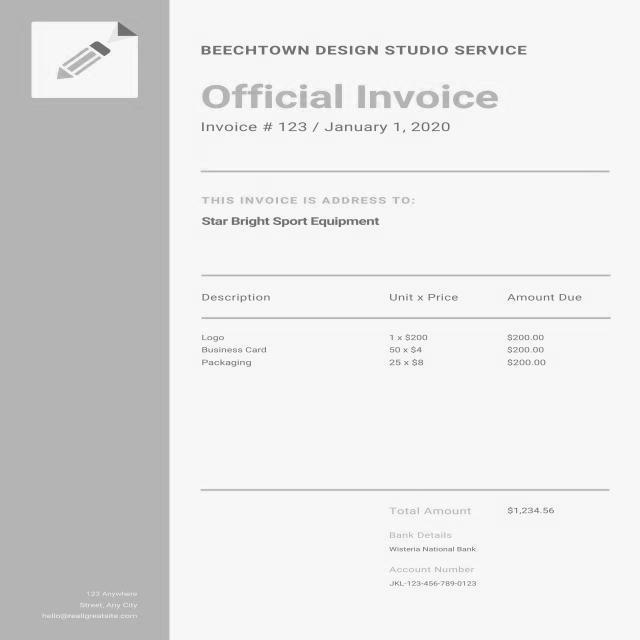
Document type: Invoice